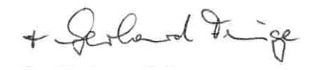
Signature of: gerhard feige